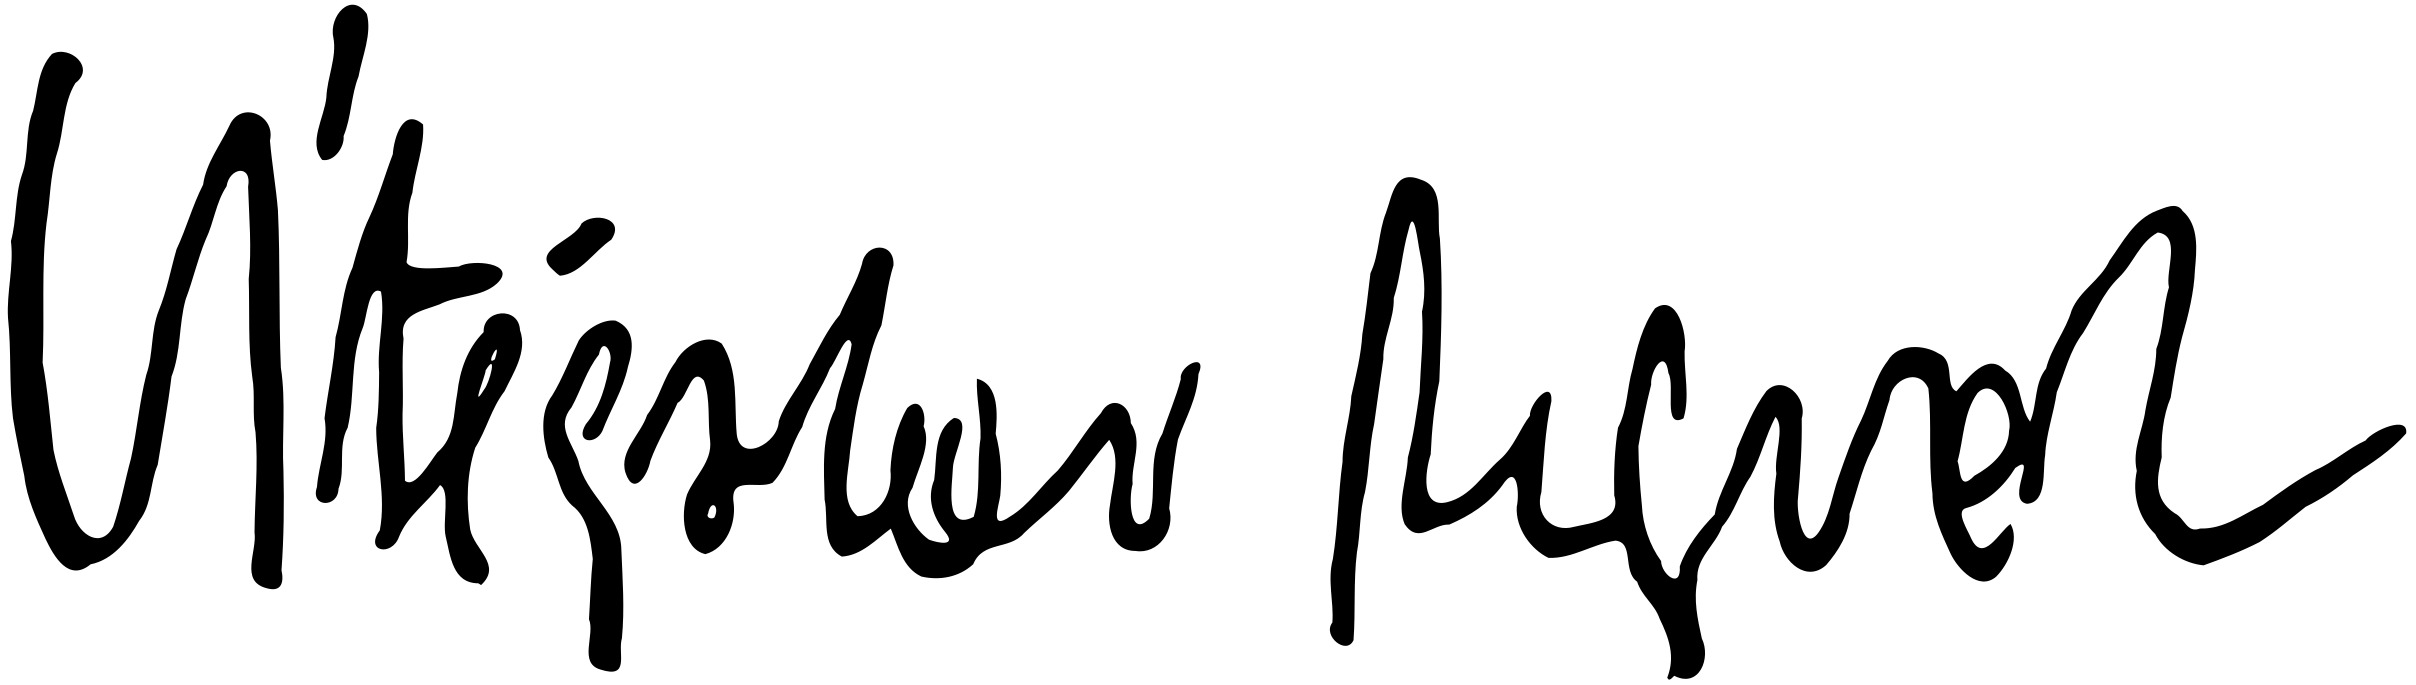
Signature of: vítězslav nezval